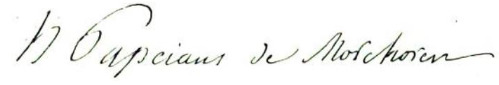
Signature of: théodore papeians de morchoven